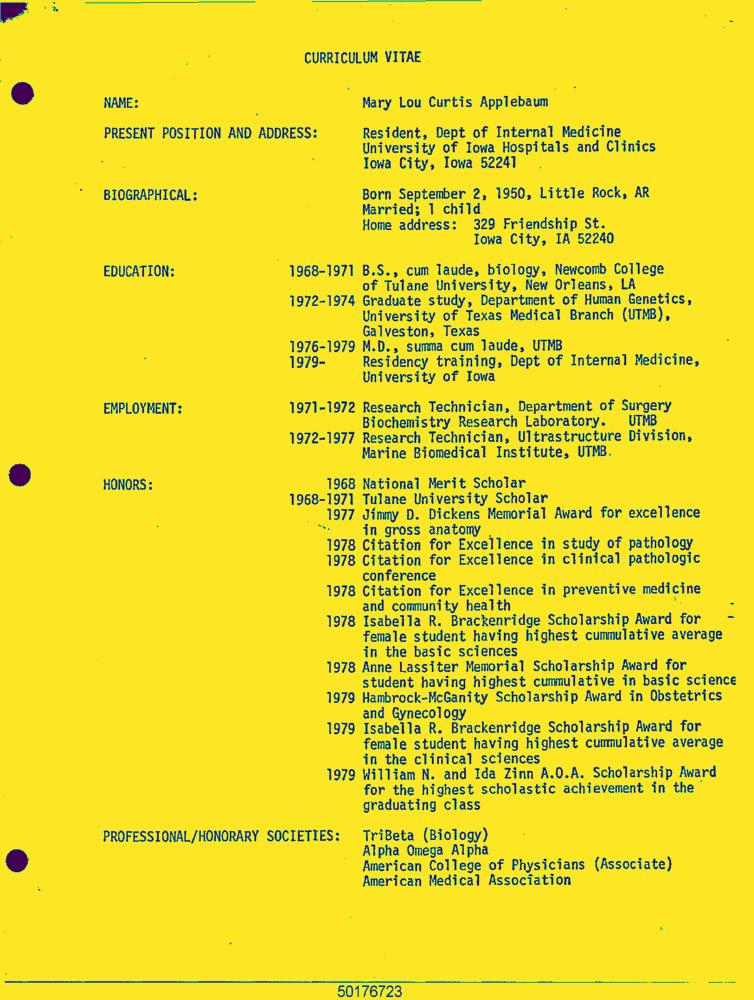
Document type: Resume-Doc